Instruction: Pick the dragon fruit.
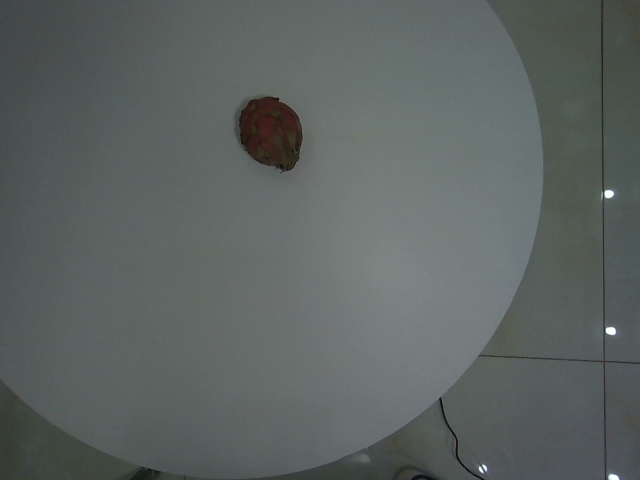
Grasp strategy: vertical